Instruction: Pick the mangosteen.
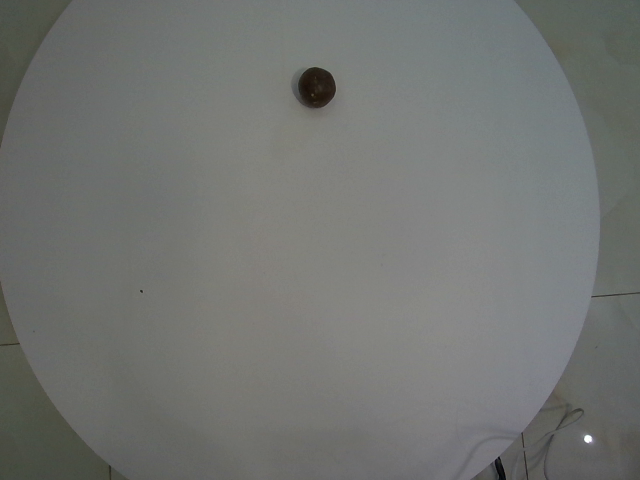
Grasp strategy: vertical